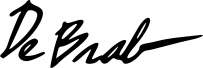
Signature of: carine de brab